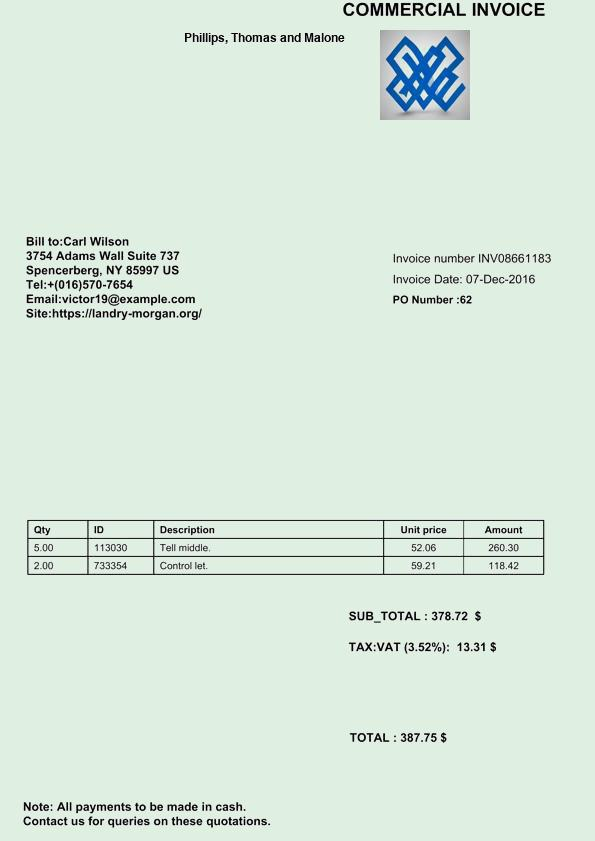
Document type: Invoice